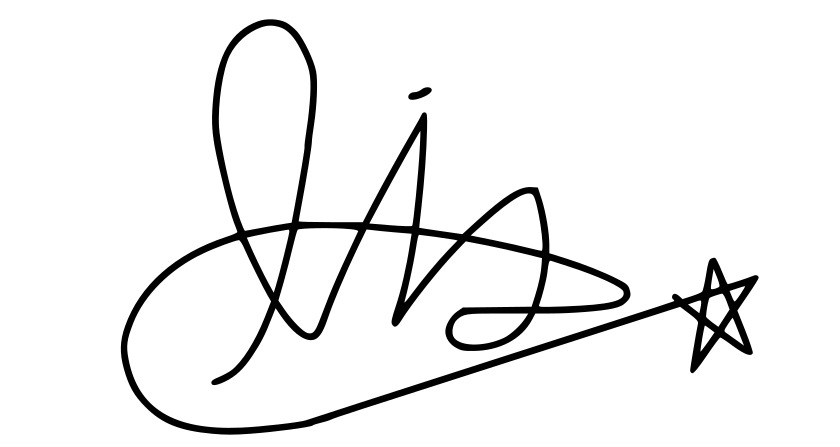
Signature of: liz